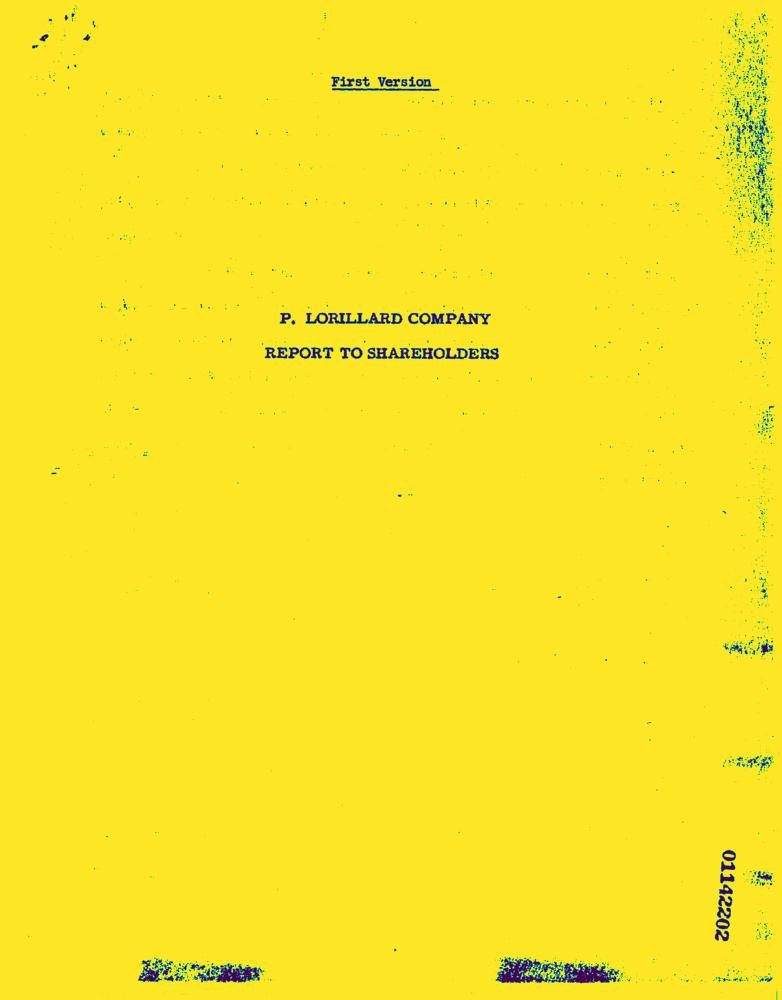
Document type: Letter-Doc